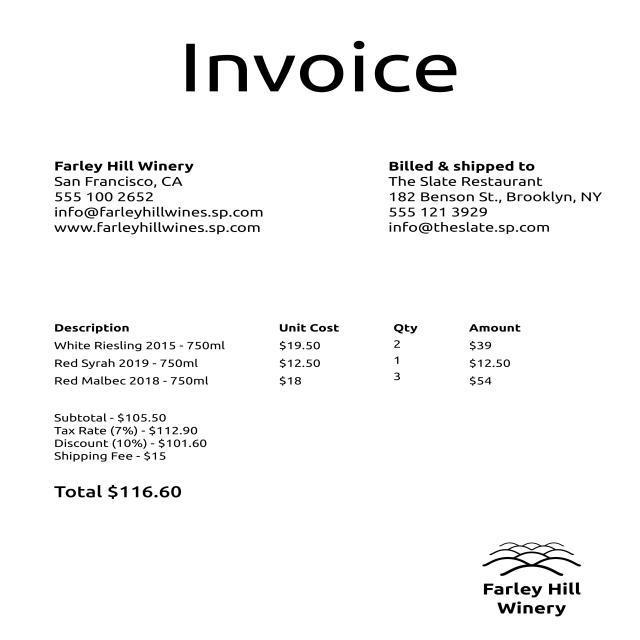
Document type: Invoice